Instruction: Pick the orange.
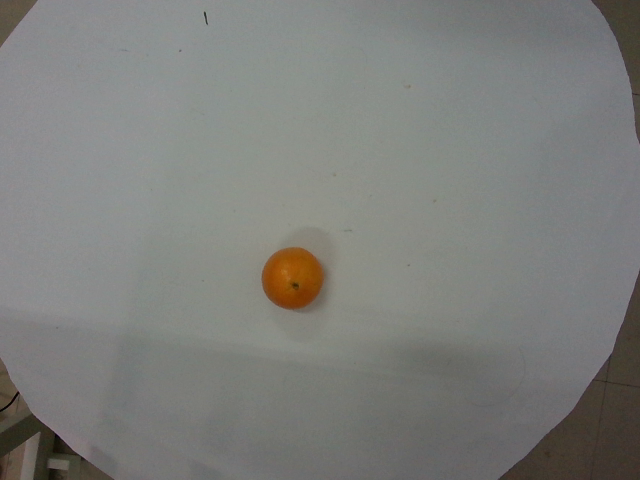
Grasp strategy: vertical